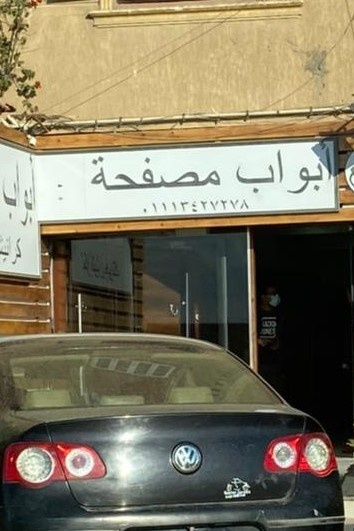
Text in image: أبواب مصفحة أبواب 01113427278 ###